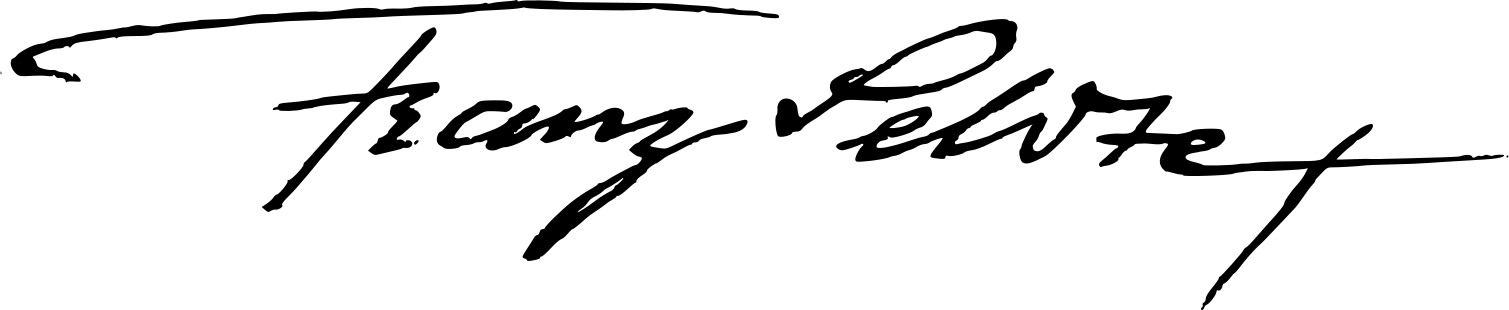
Signature of: franz seldte